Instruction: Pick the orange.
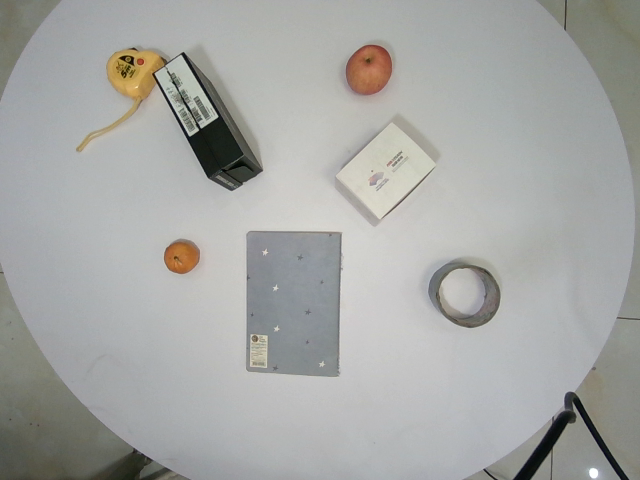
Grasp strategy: vertical